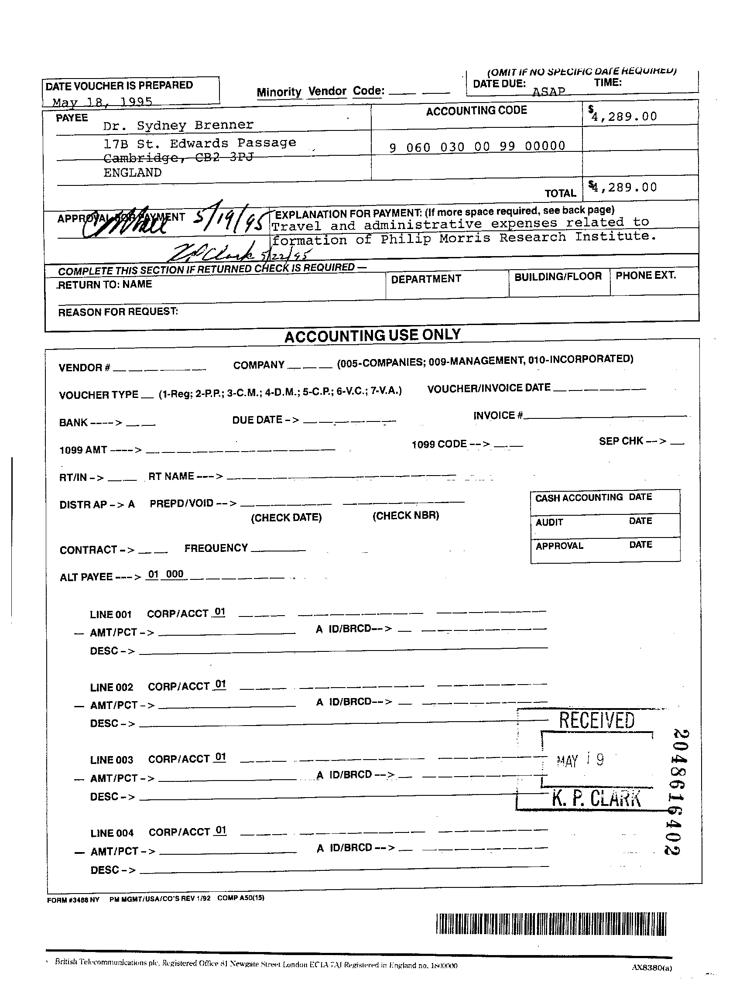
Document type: Invoice